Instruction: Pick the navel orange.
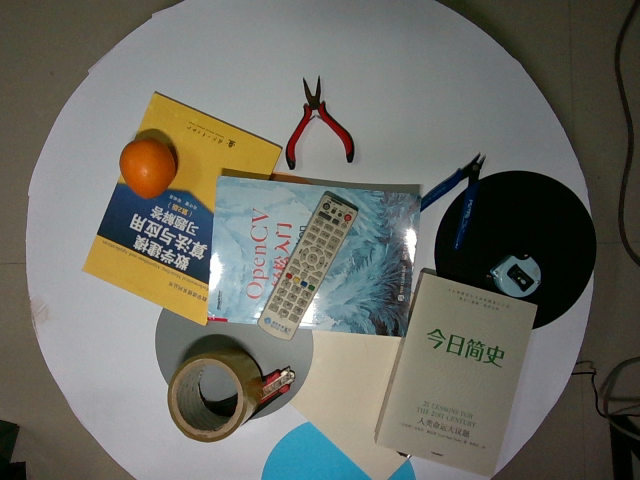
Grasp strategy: vertical